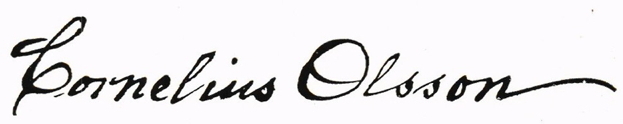
Signature of: cornelius olsson